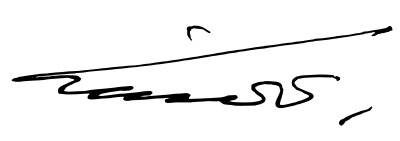
Signature of: abdul latif rashid